Question: What jurisdiction, city, or county is the document associated with?
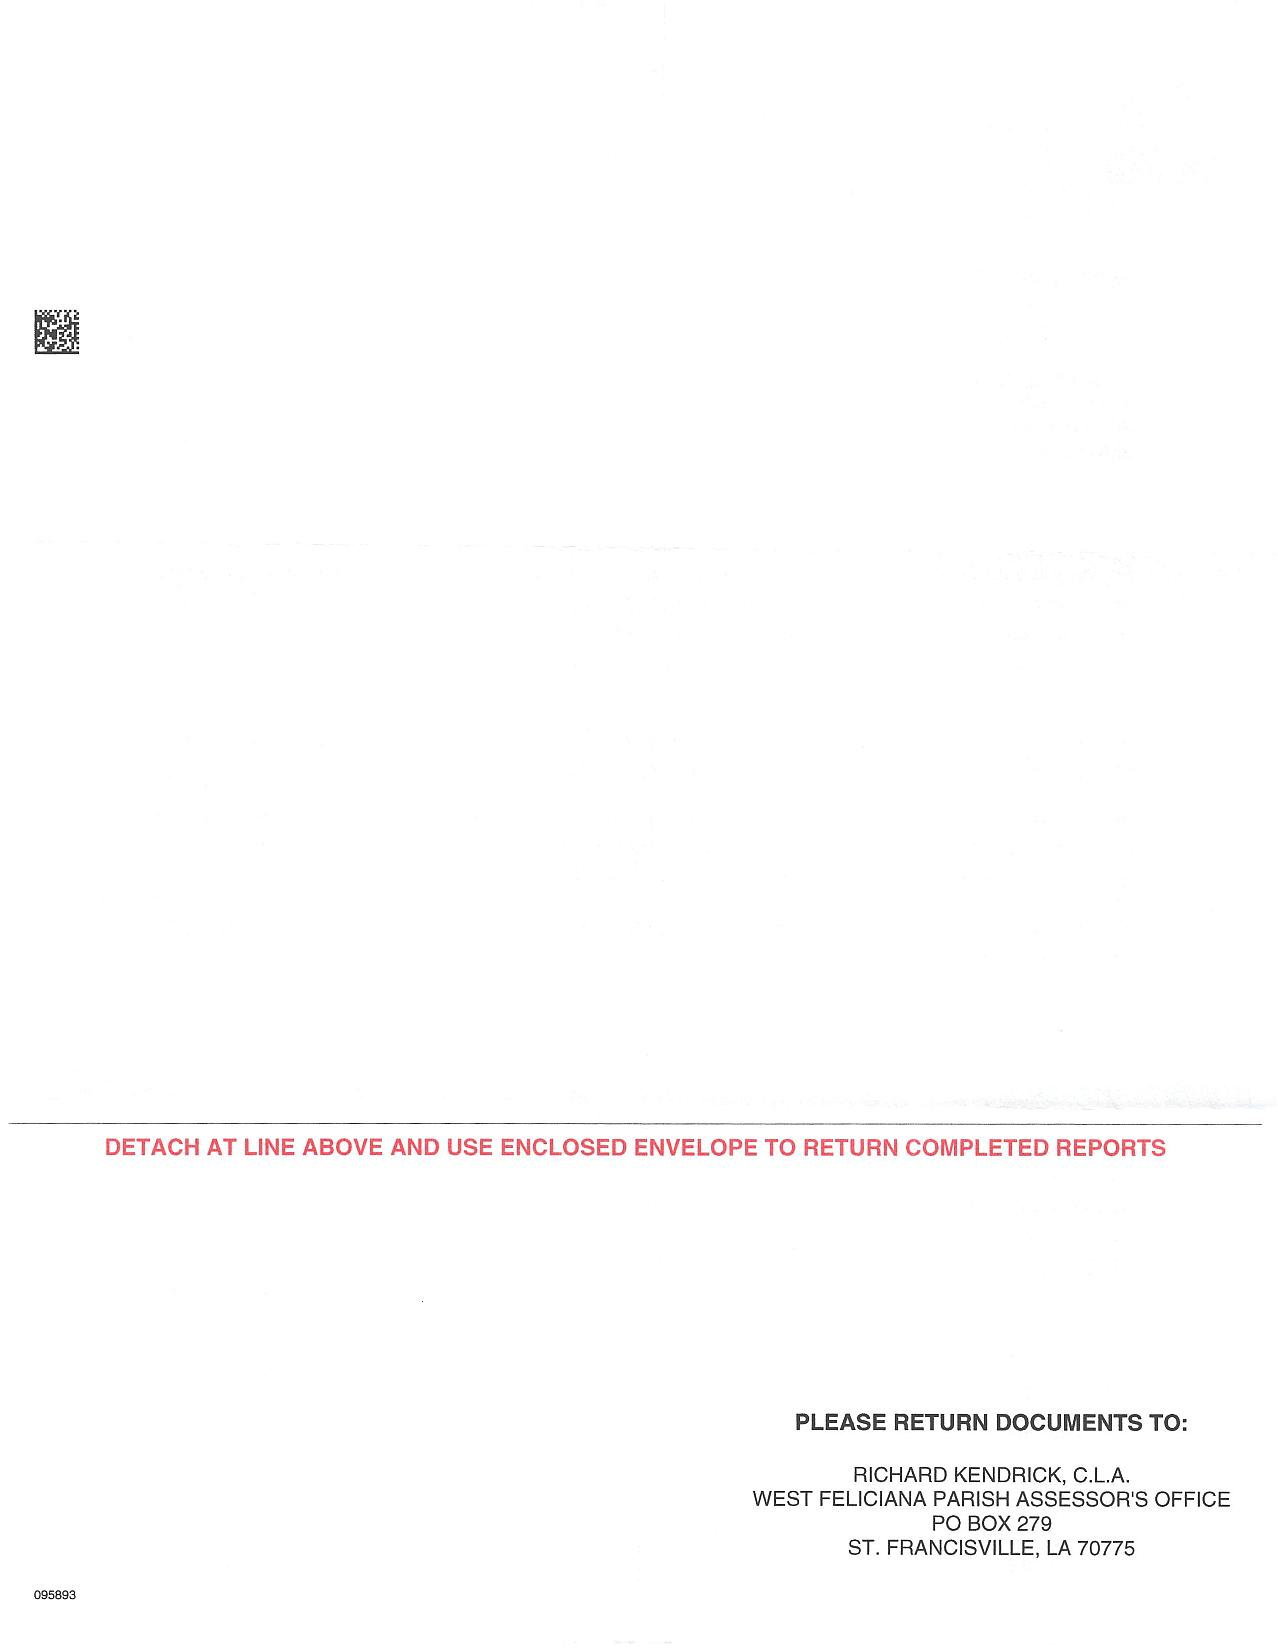
Answer: "West Feliciana Parish"